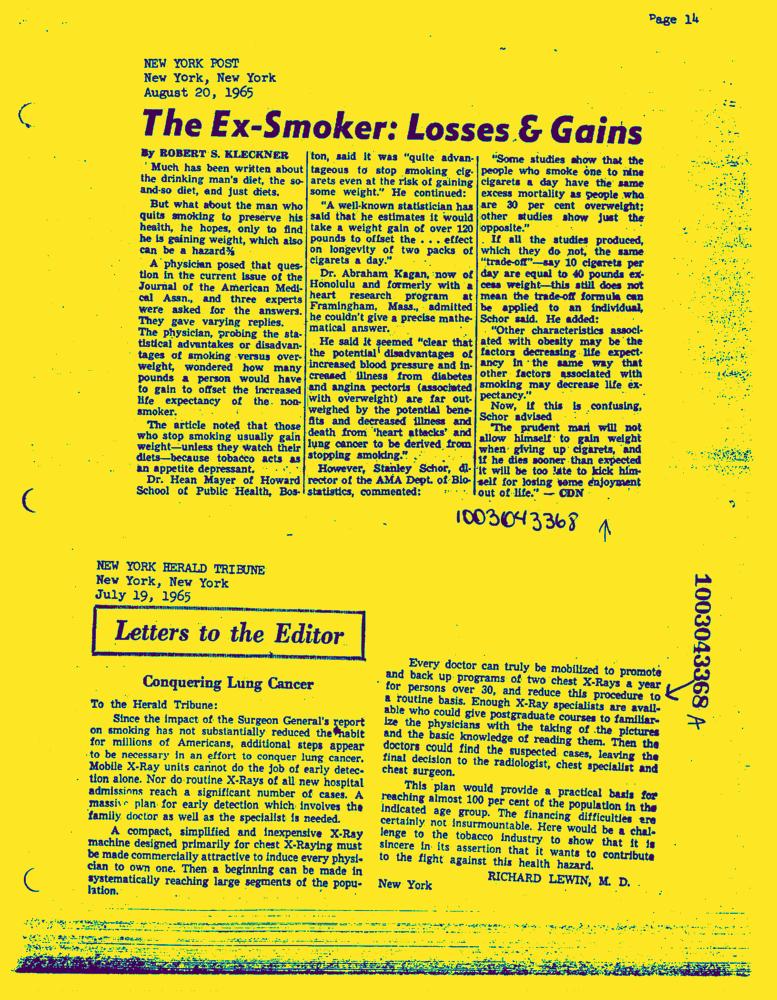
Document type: News-Article